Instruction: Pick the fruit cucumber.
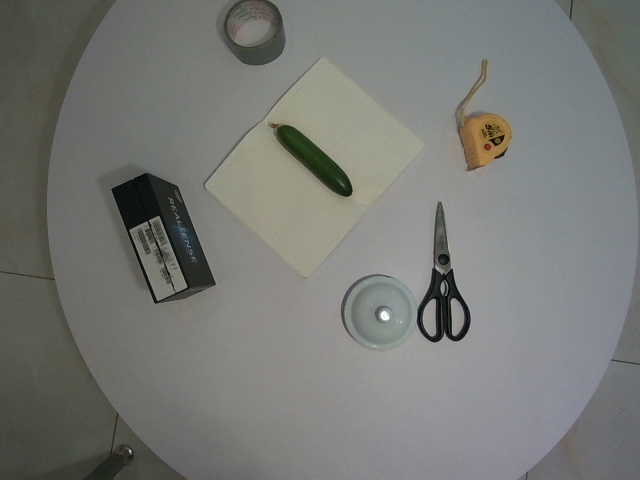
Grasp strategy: vertical